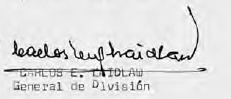
Signature of: carlos laidlaw